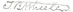
Signature of: thomas benton wheeler